Question: What are the imaging findings?
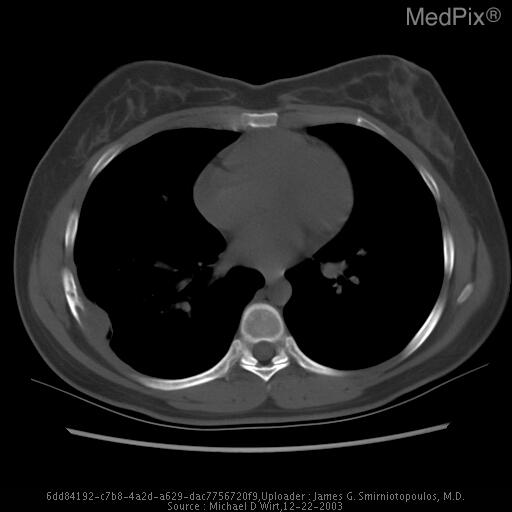
Answer: The imaging shows PA image of the chest demonstrates increased density in soft tissure and subtle bony lytic lesion on right seventh rib. Upon further evaluation, CT images of the chest demonstrate bony destruction of the posterior/lateral aspect of the right seventh rib, with an associated soft tissue mass, which extends into the right lower lobe. A non-contrast axial CT image of the chest in Bone window demonstrate bony destruction of the posterior/lateral aspect of the right seventh rib, with an associated soft tissue mass, which extends into the right lower lobe..